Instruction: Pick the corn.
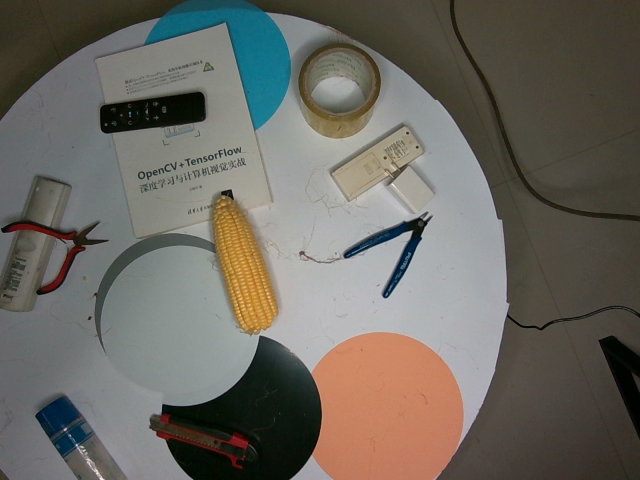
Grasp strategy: vertical